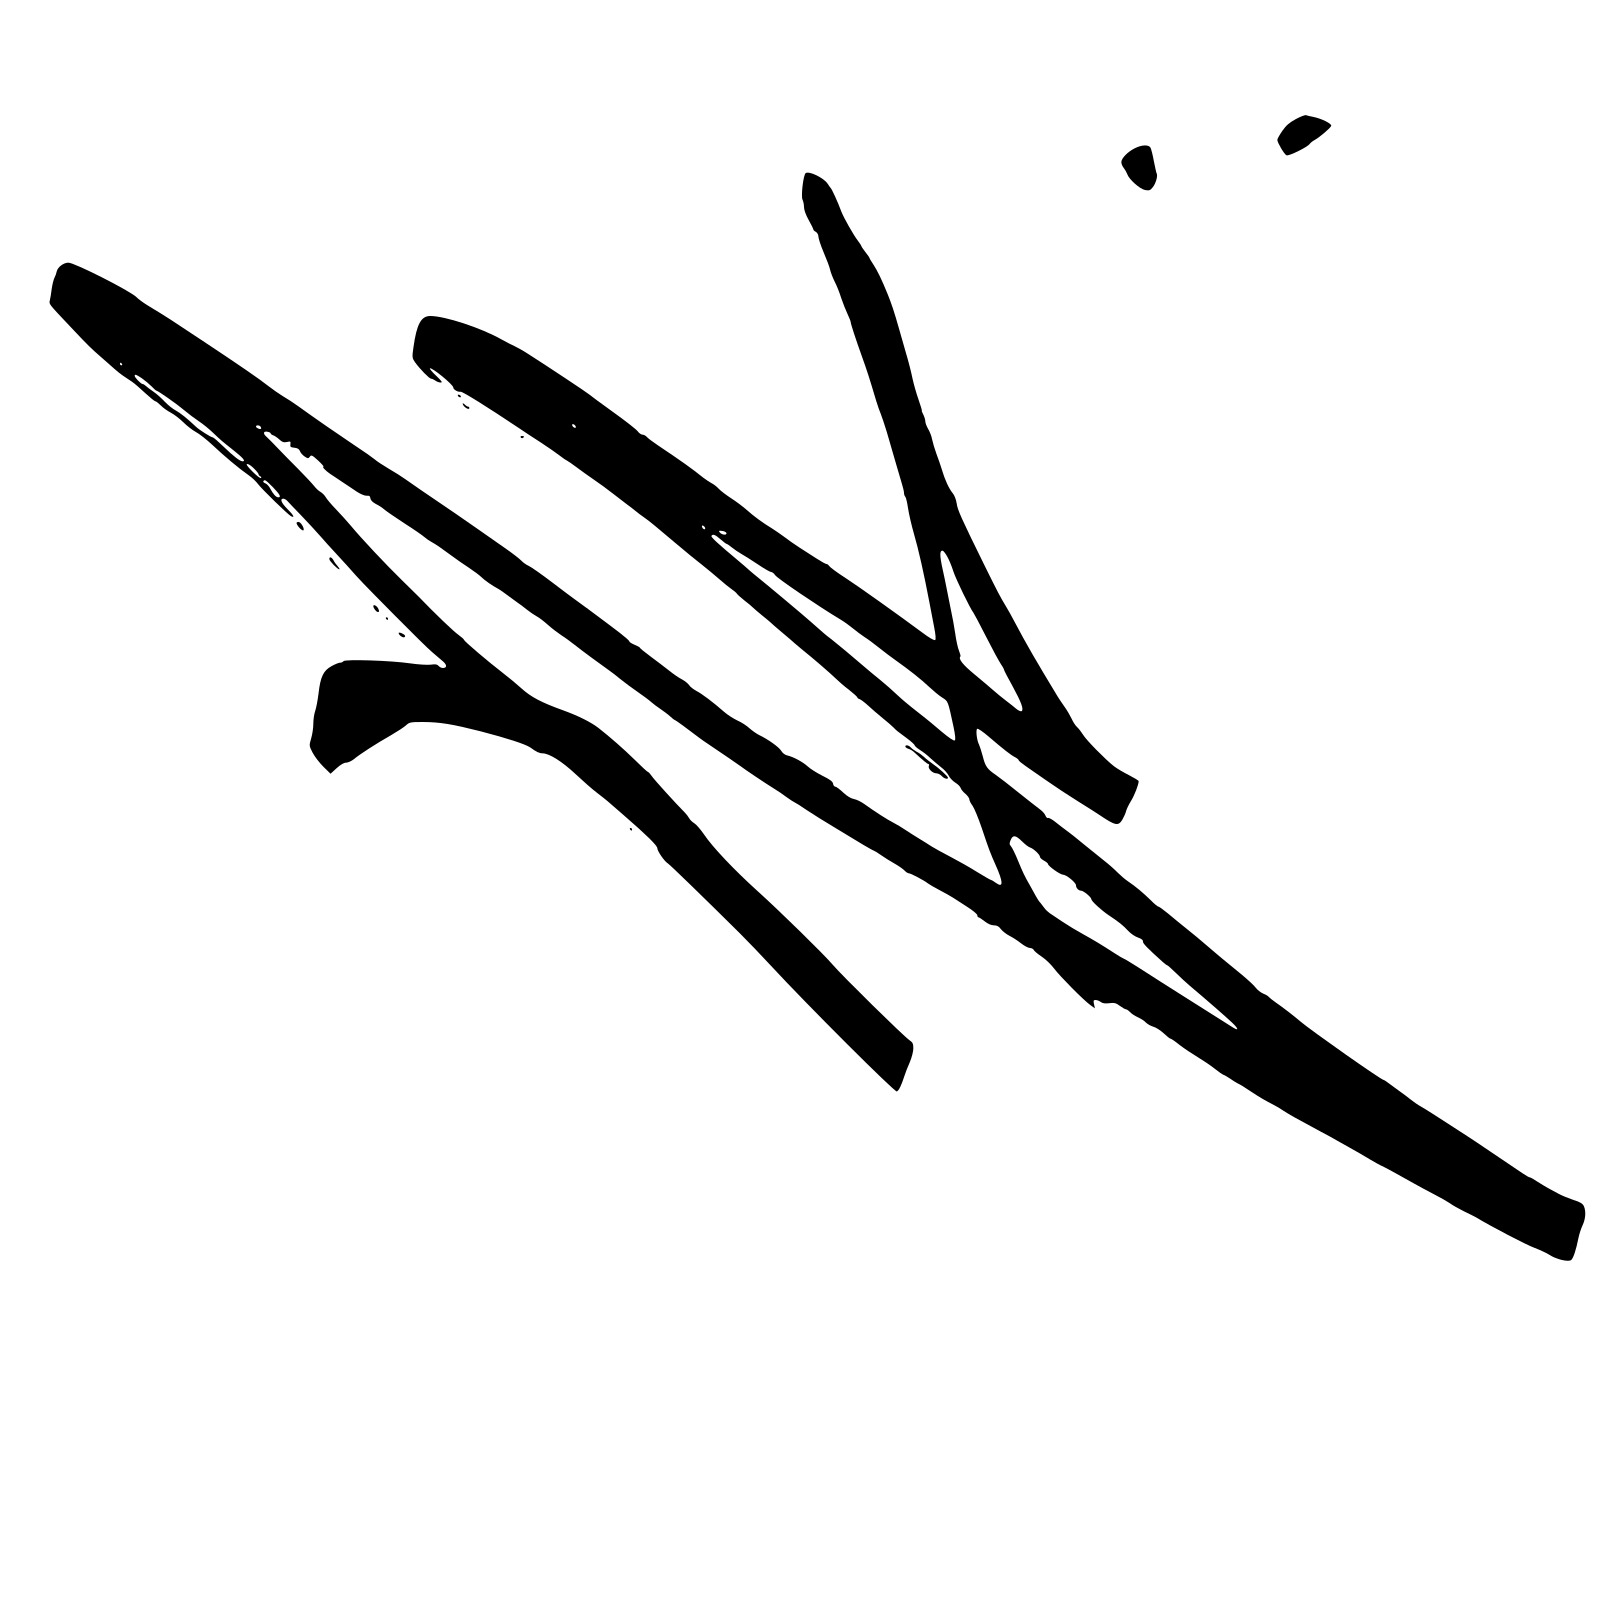
Signature of: masayuki